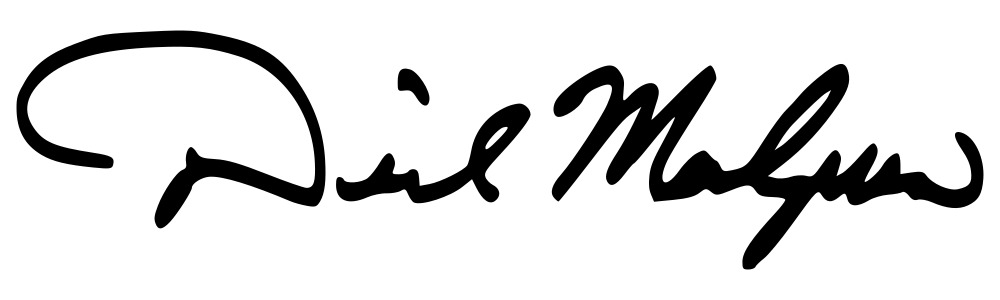
Signature of: dick molpus